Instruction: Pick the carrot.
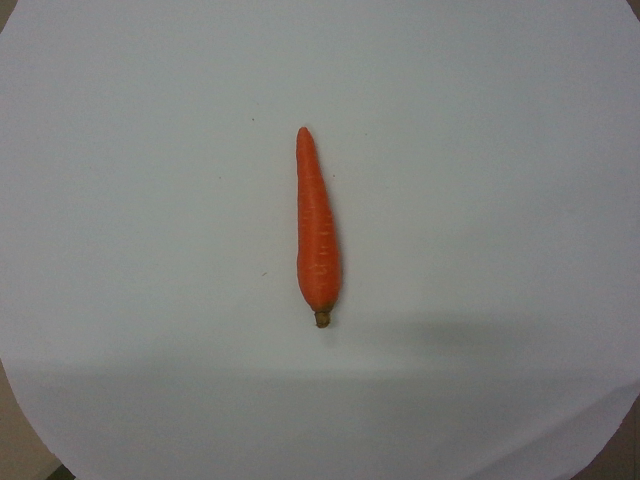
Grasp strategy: vertical